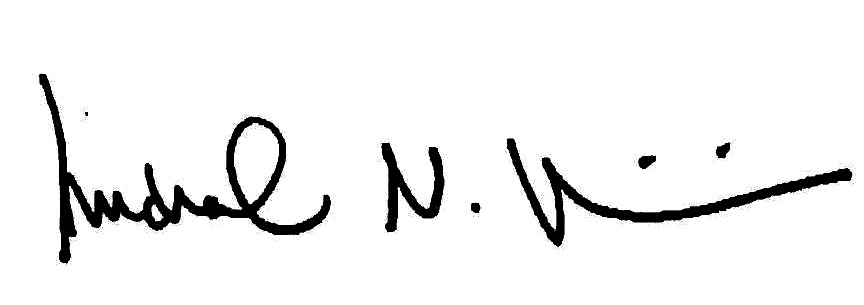
Signature of: michael villines